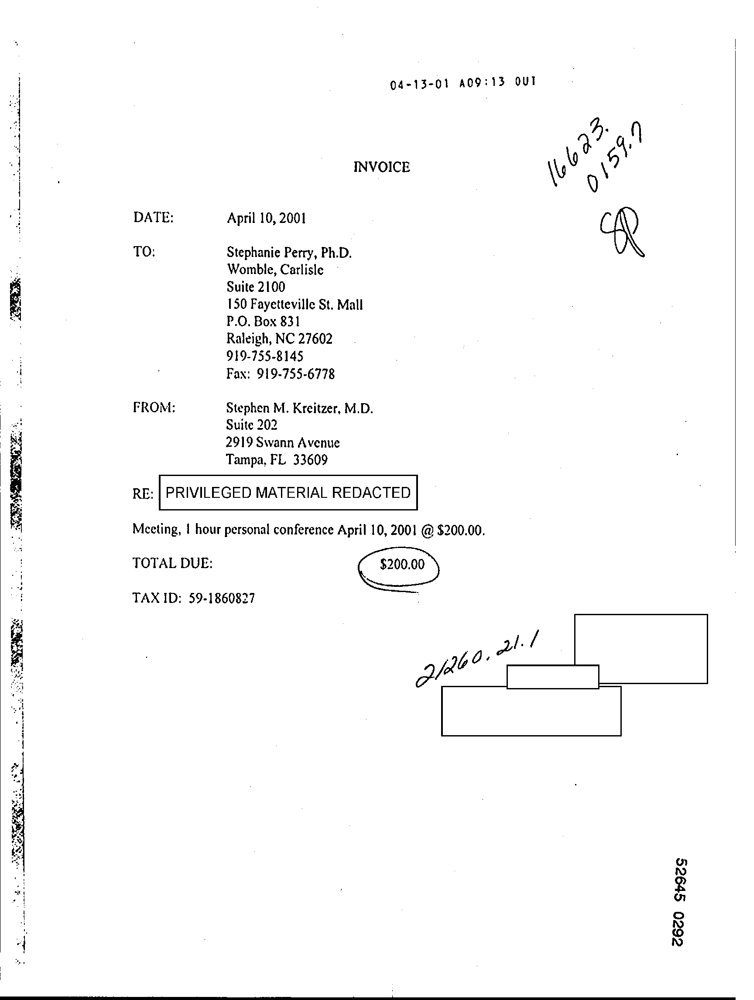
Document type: Invoice